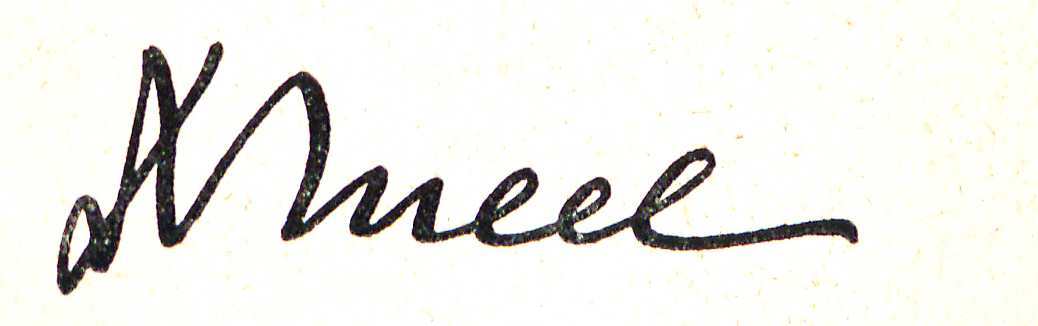
Signature of: gustav adolf scheel